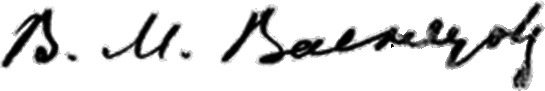
Signature of: viktor vasnetsov